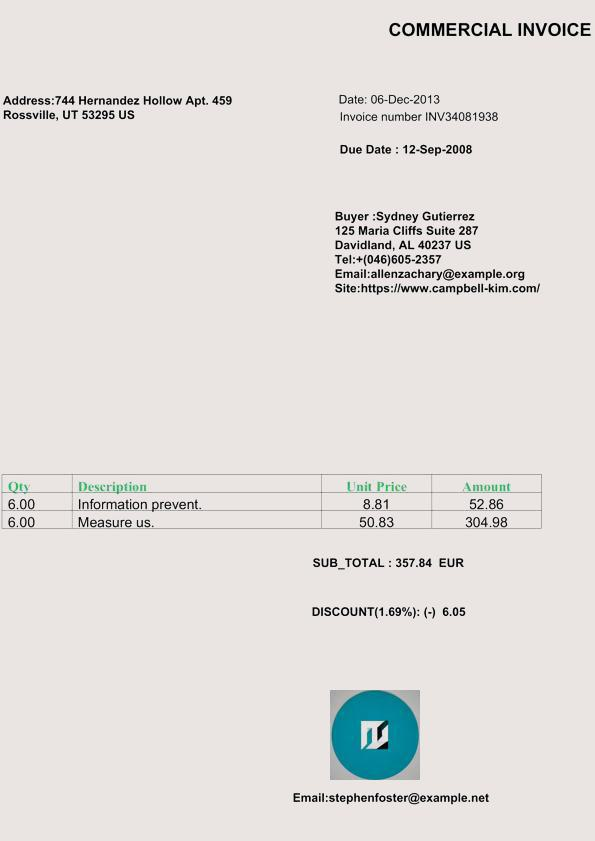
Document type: Invoice